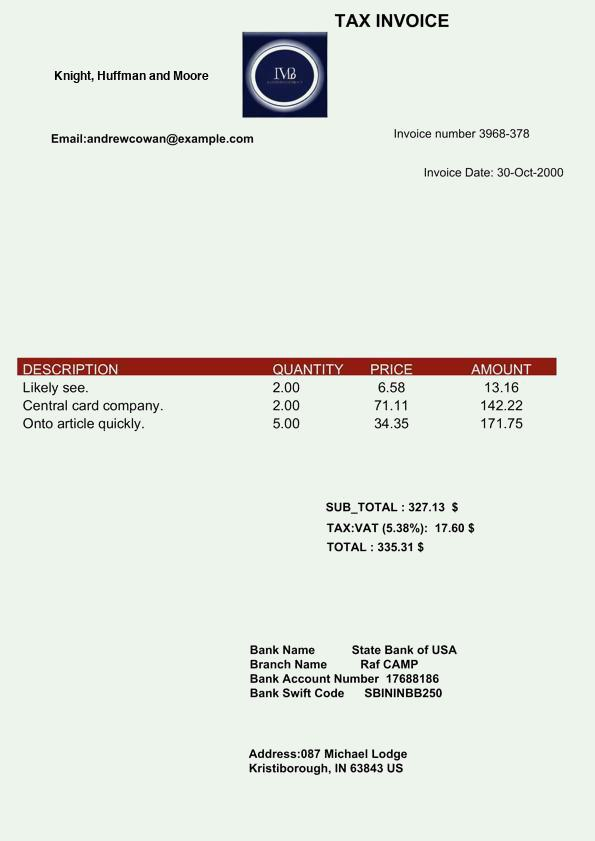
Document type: Invoice